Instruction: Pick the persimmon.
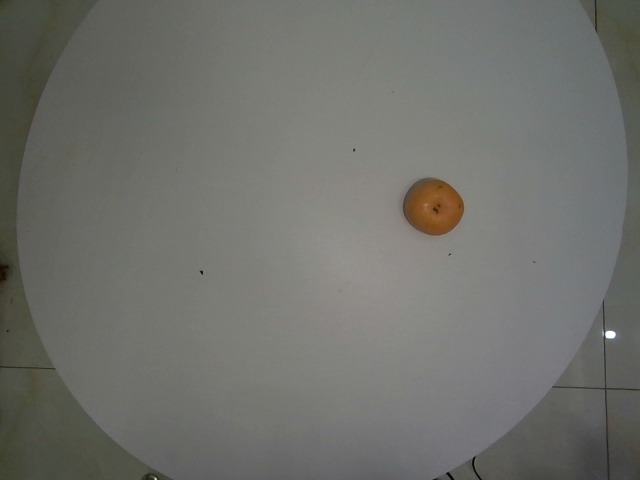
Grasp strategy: vertical